Question: How does the patient history play a role?
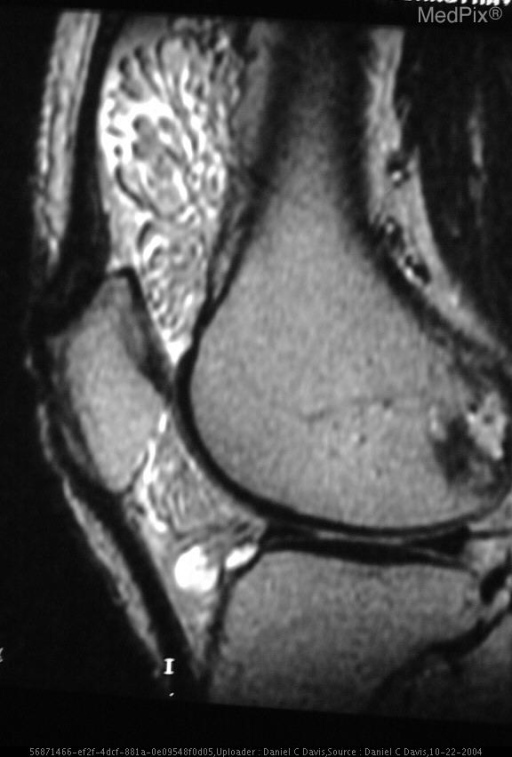
Answer: The patient's history of presents with atraumatic knee swelling is key in understanding the case.